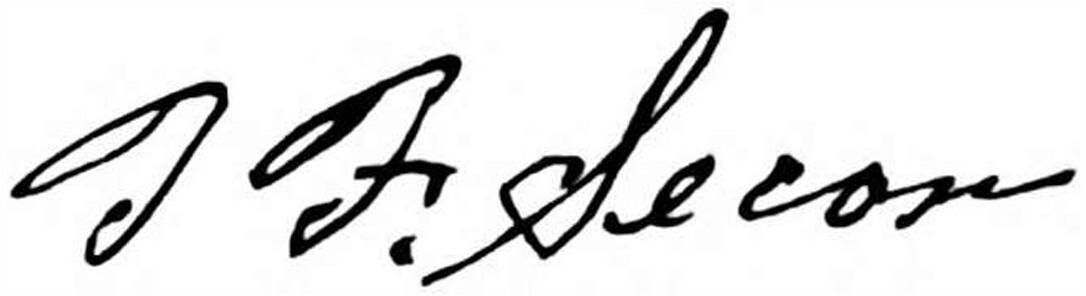
Signature of: t f secor